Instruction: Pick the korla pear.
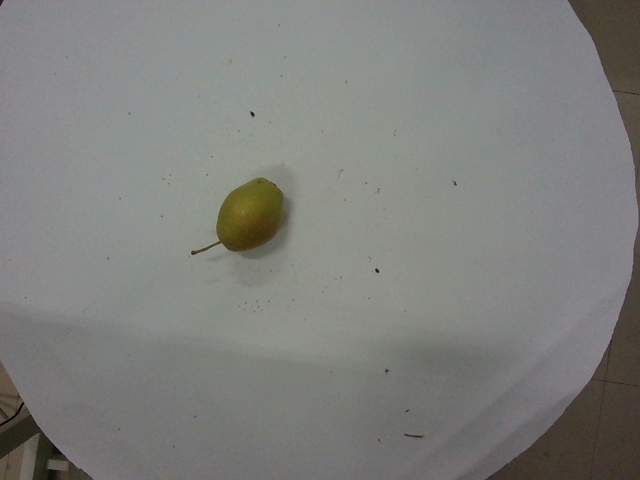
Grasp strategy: vertical